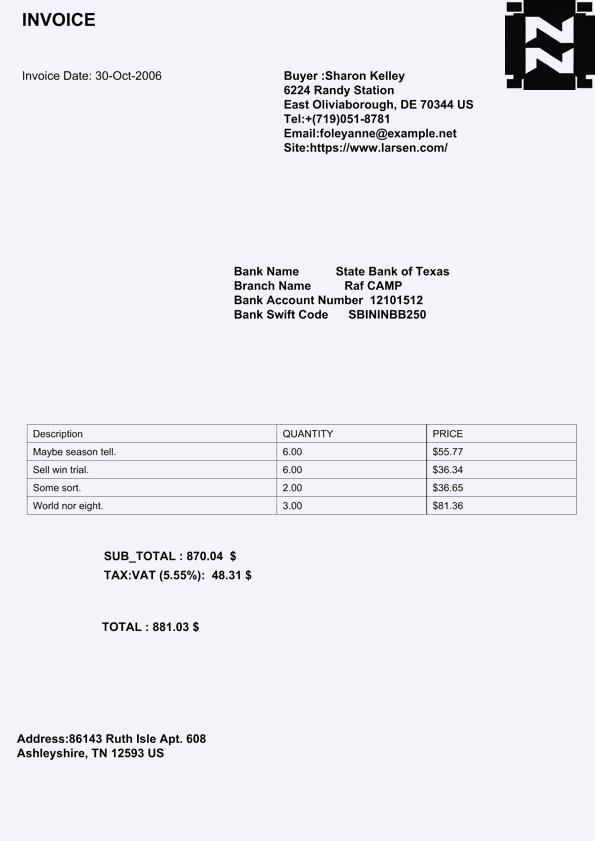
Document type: Invoice